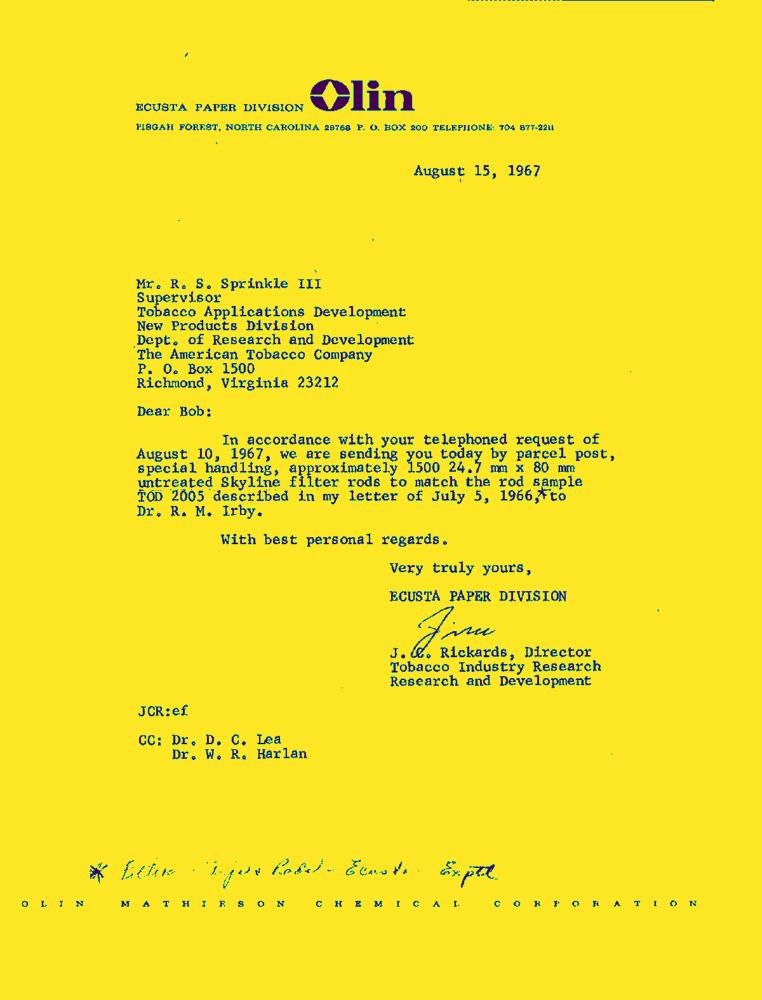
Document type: Letter-Doc